Question: What might the diagnosis be?
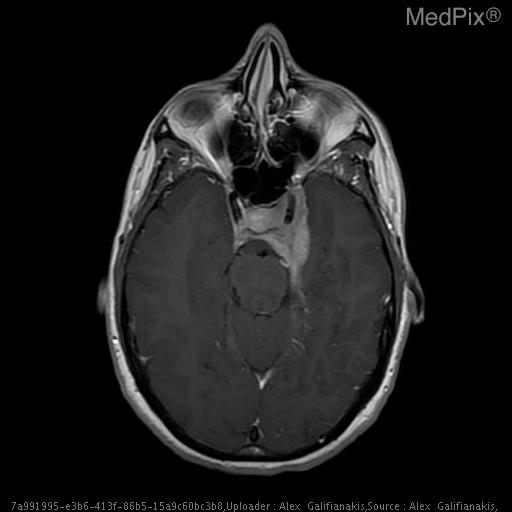
Answer: The possible diagnosis includes Meningioma with adjacent arachnoid cyst
Cystic Meningioma
Invasive pituitary adenoma
Metastasis
Schwannoma.